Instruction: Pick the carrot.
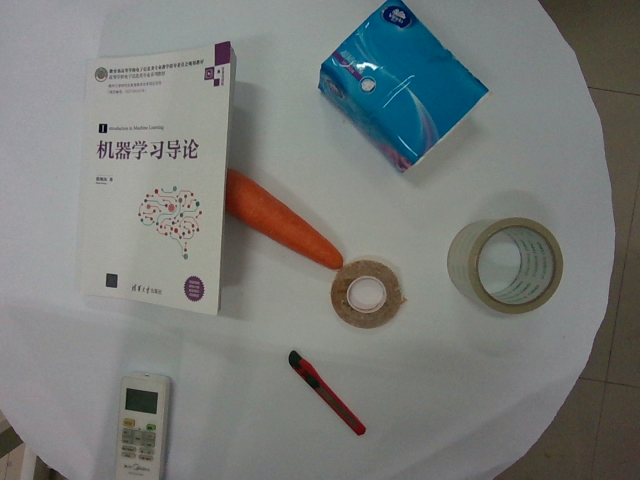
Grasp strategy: vertical